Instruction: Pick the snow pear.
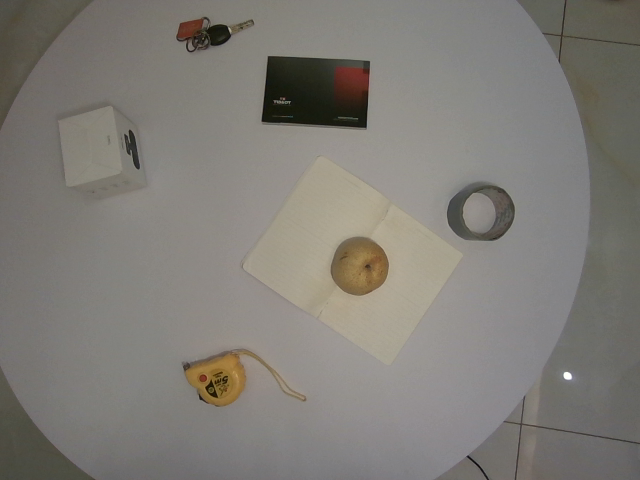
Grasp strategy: vertical